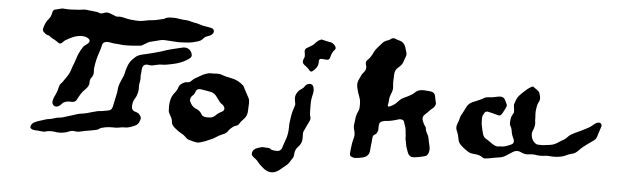
Signature of: trude sojka